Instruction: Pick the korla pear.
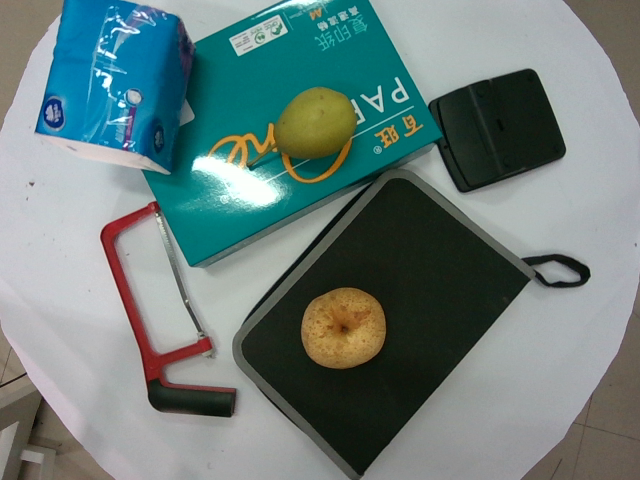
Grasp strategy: vertical